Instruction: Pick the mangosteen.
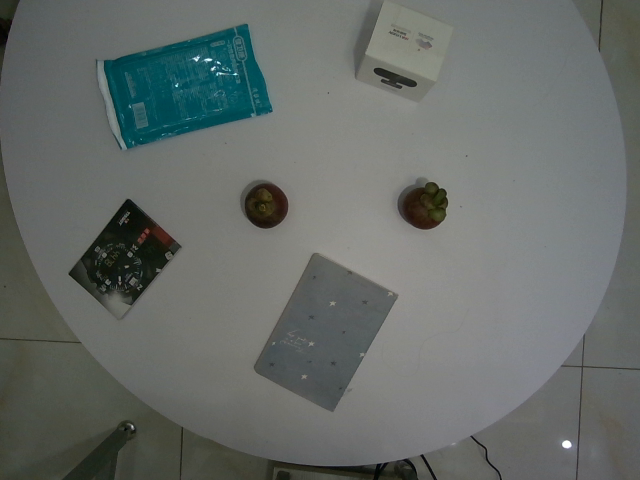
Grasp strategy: vertical